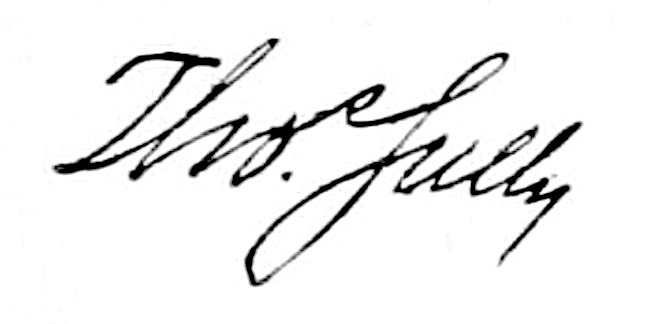
Signature of: thomas sully